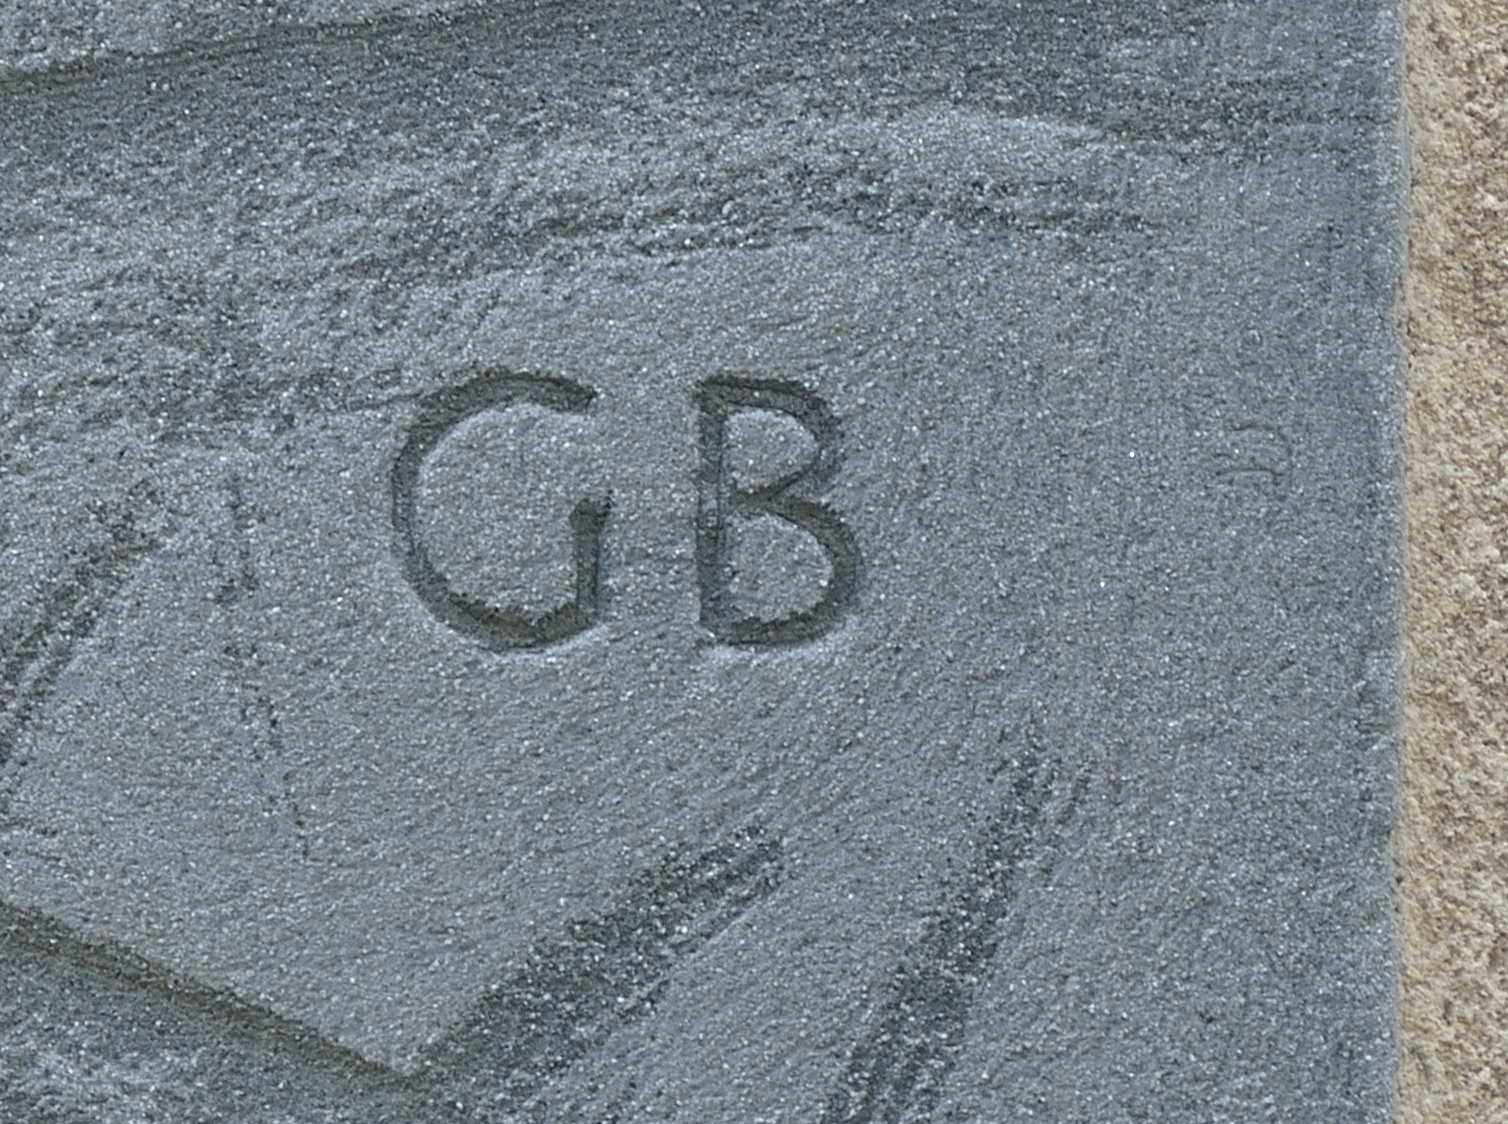
Signature of: günther baszel